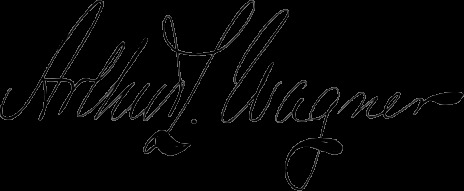
Signature of: arthur l wagner